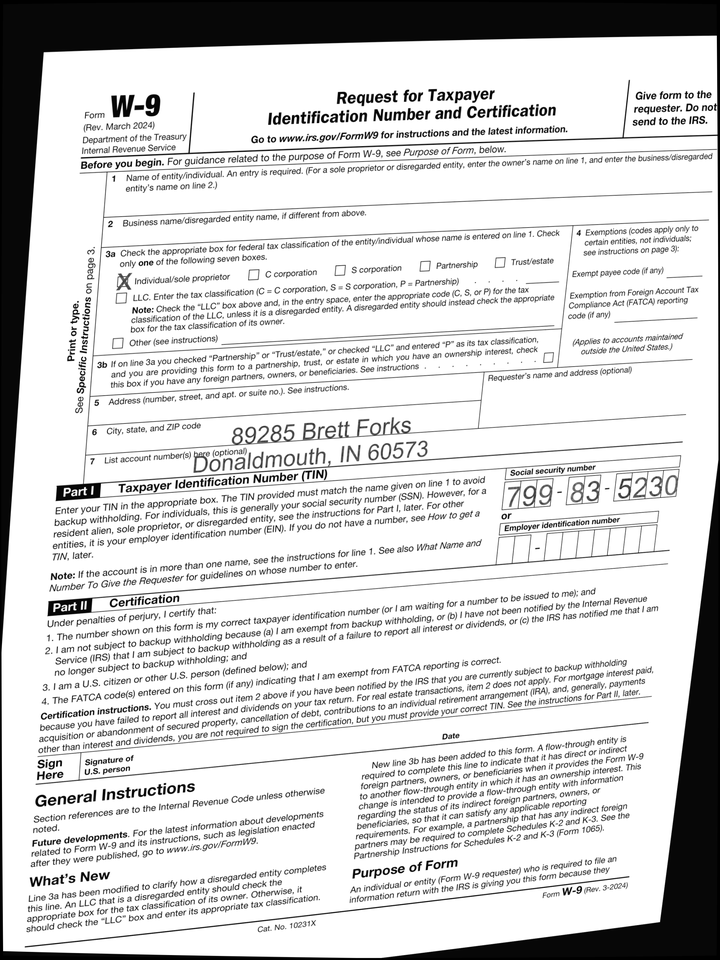
adr1: 89285 Brett Forks
adr2: Donaldmouth, IN 60573
cbx: yes
ssn: 799835230